Question: What might the diagnosis be?
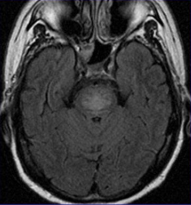
Answer: The possible diagnosis includes Pontine ischemia, demyelinating disease or metabolic disease..